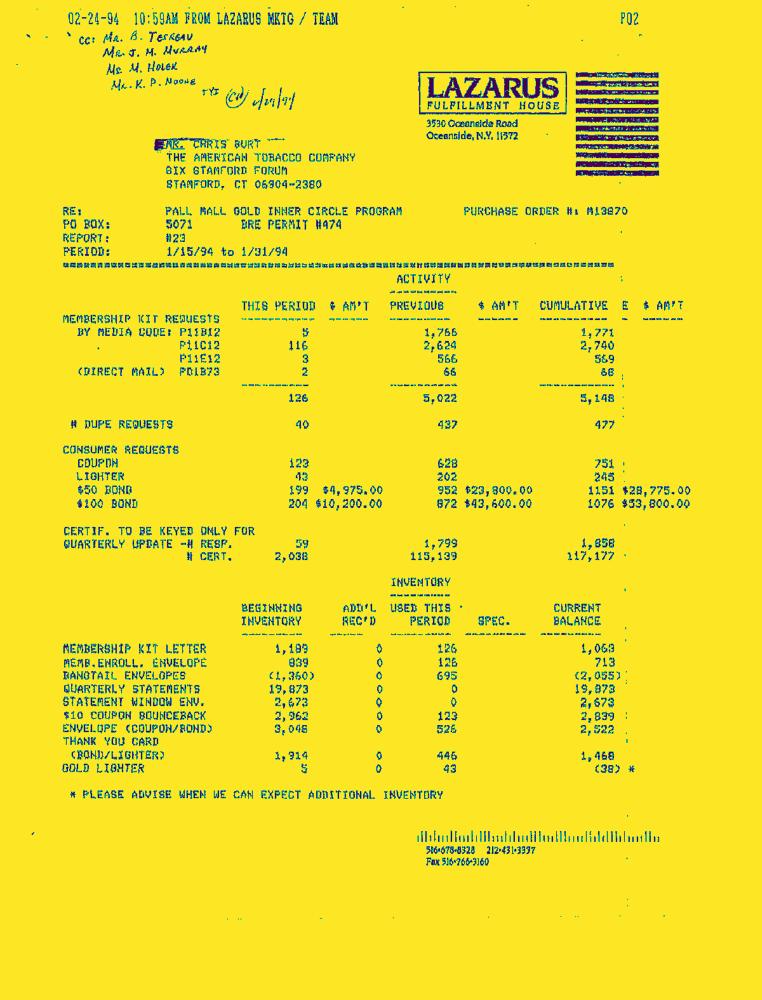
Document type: Invoice-Doc